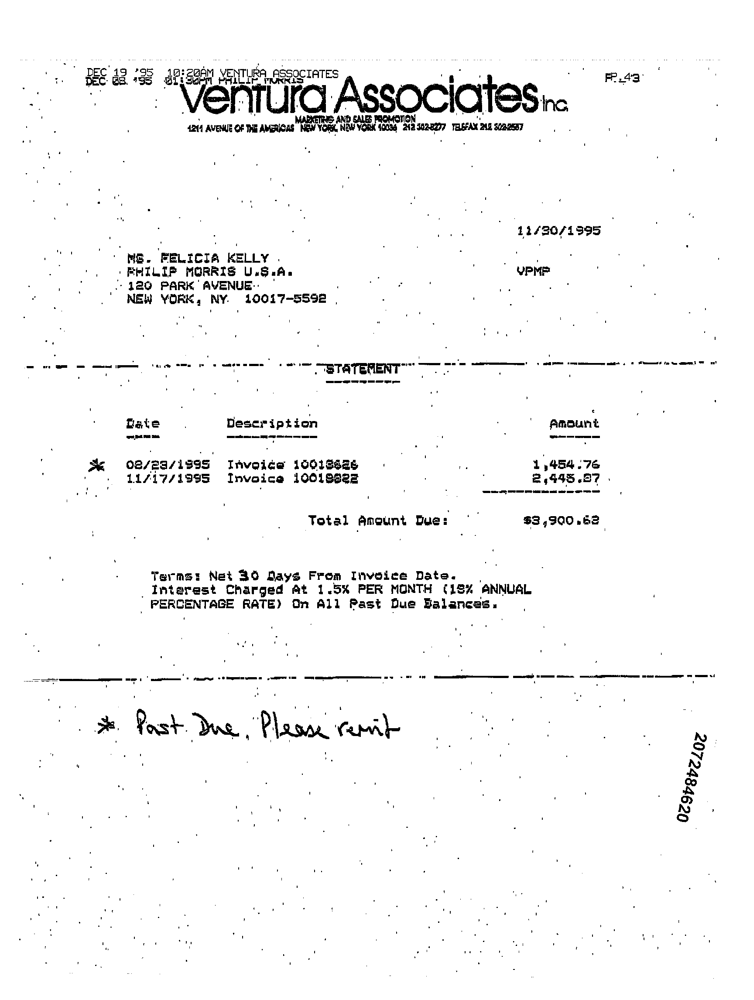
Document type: Invoice